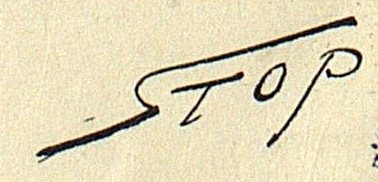
Signature of: louis pierre gabriel bernard morel retz